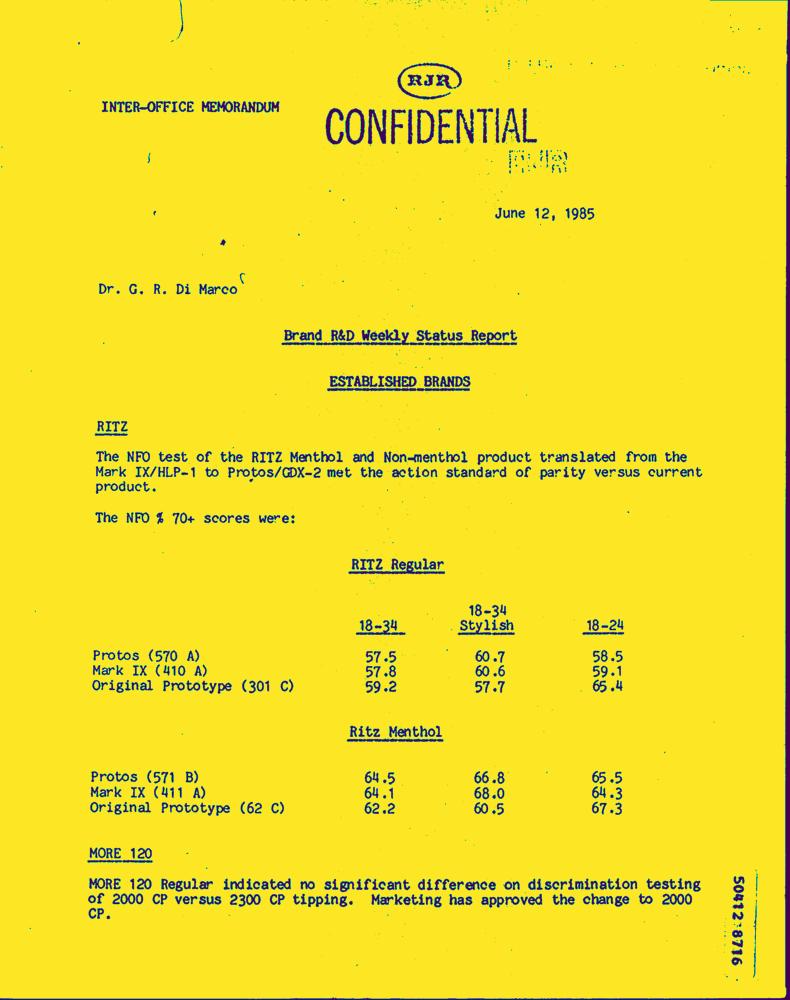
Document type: Letter-Doc